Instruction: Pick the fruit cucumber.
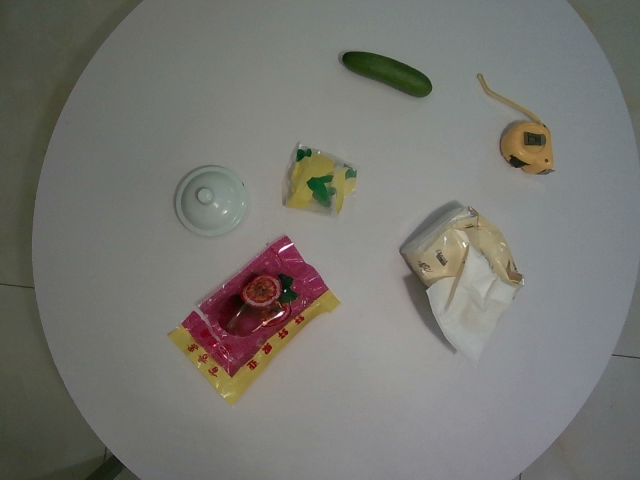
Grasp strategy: vertical